Identify and extract the amount in words, amount in numbers, payee name, cheque date, and bank name from the image.
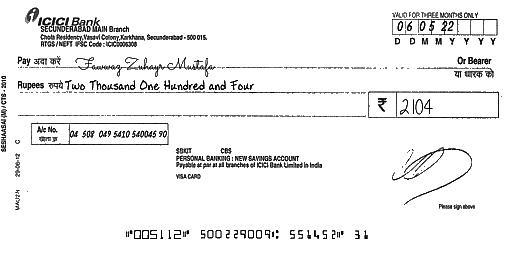
amt_in_words: Two Thousand One Hundred and Four
amt_in_figures: 2104
payee_name: Fawwaz Zuhayr Mustafa
bank_name: ICICI Bank
cheque_date: 06/05/22